Question: Which state is mentioned in the document?
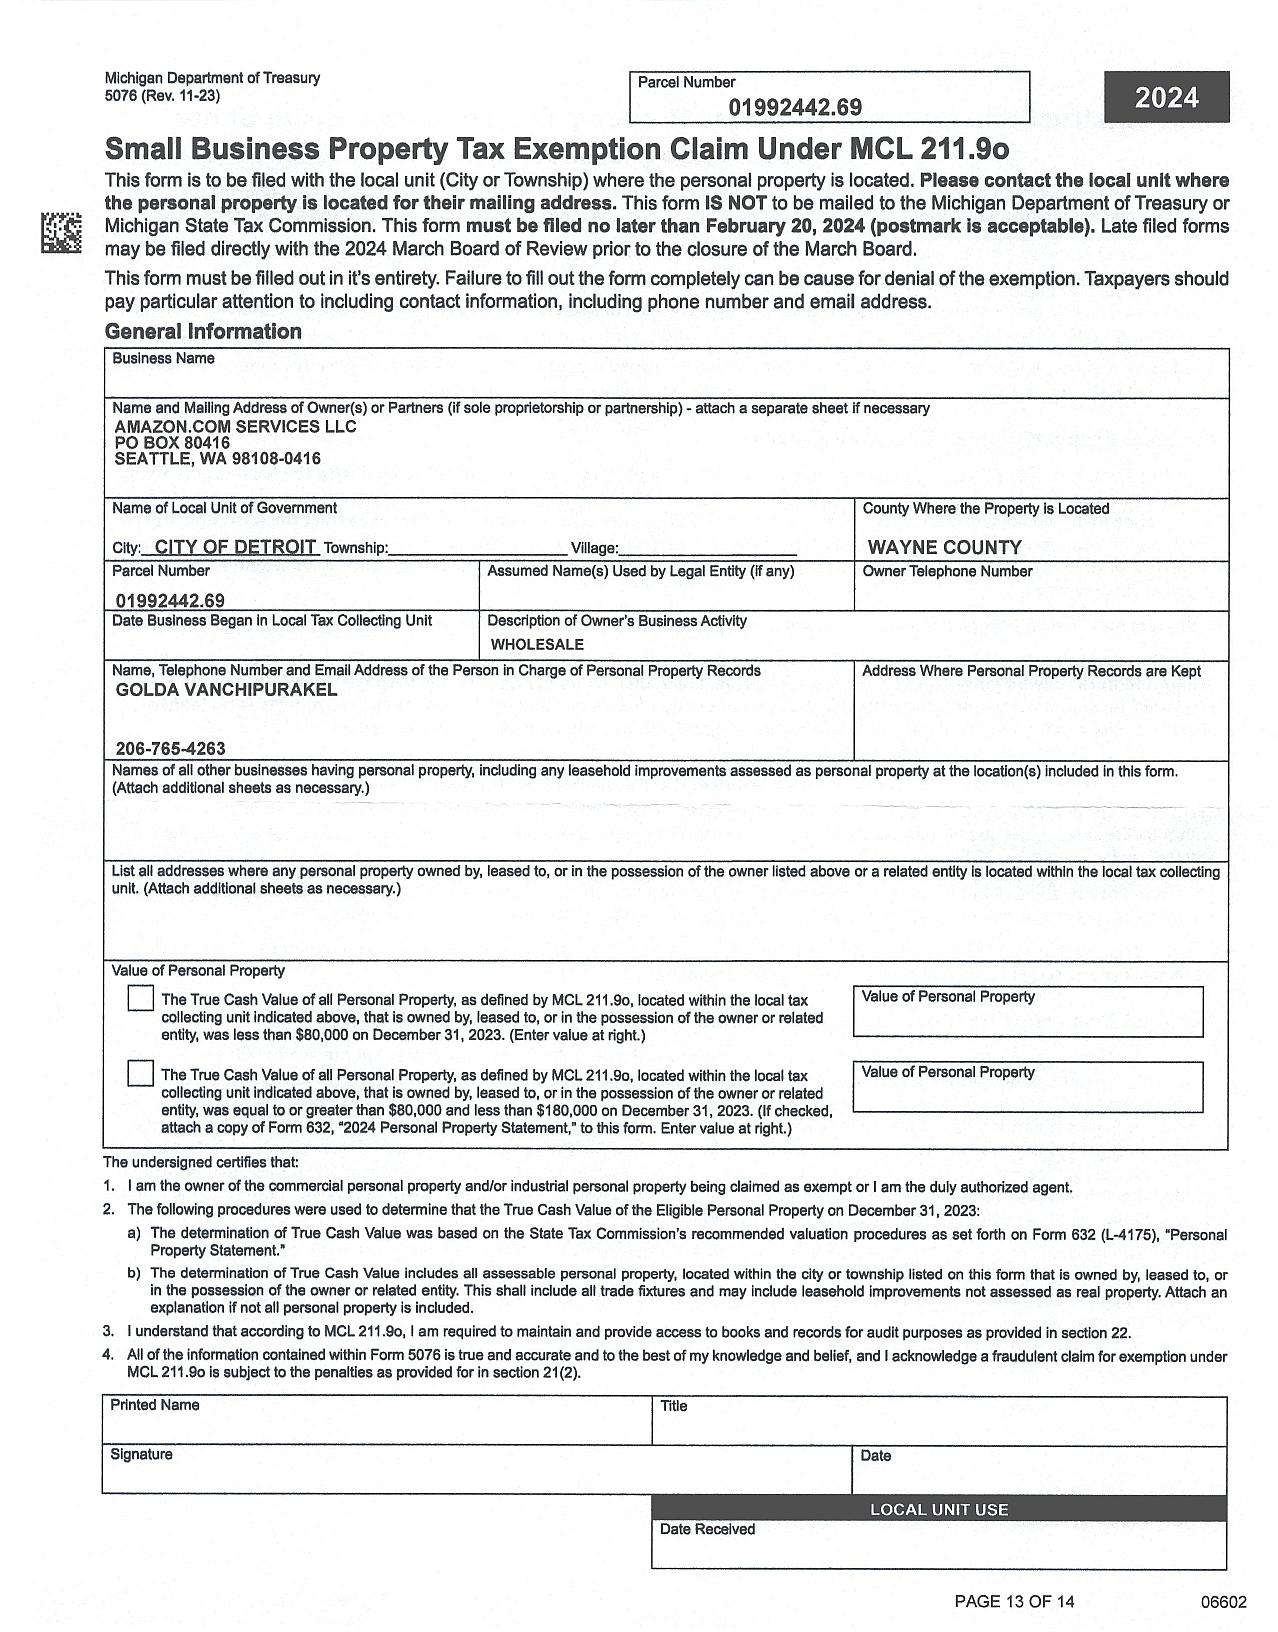
Answer: "Michigan"